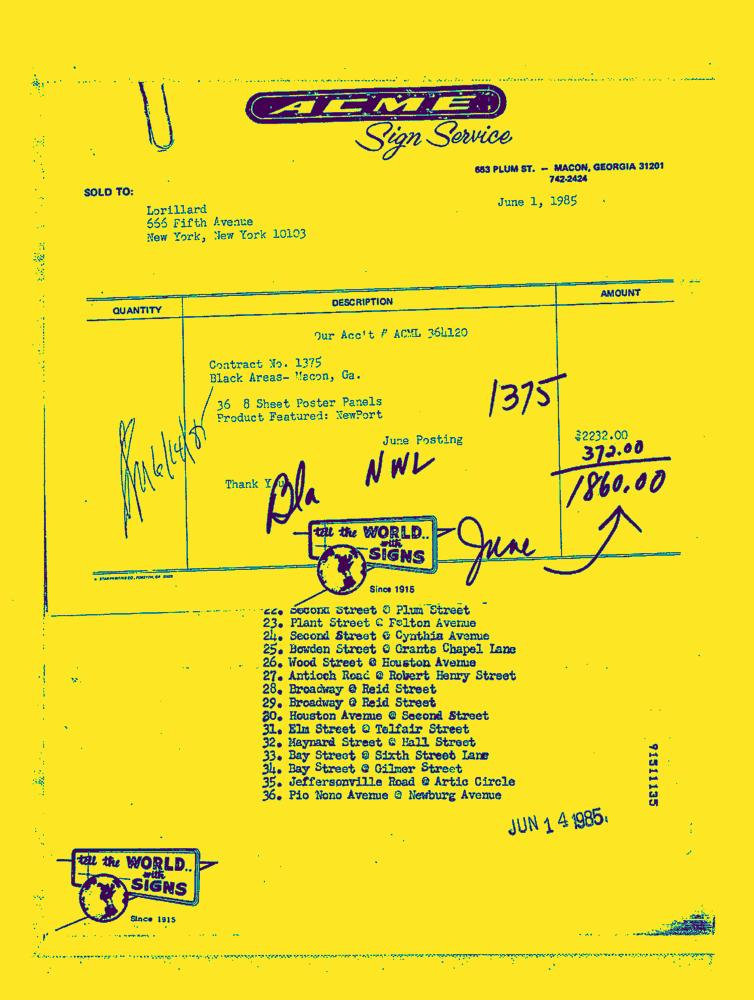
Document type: Invoice-Doc